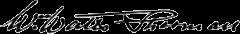
Signature of: william watts sherman